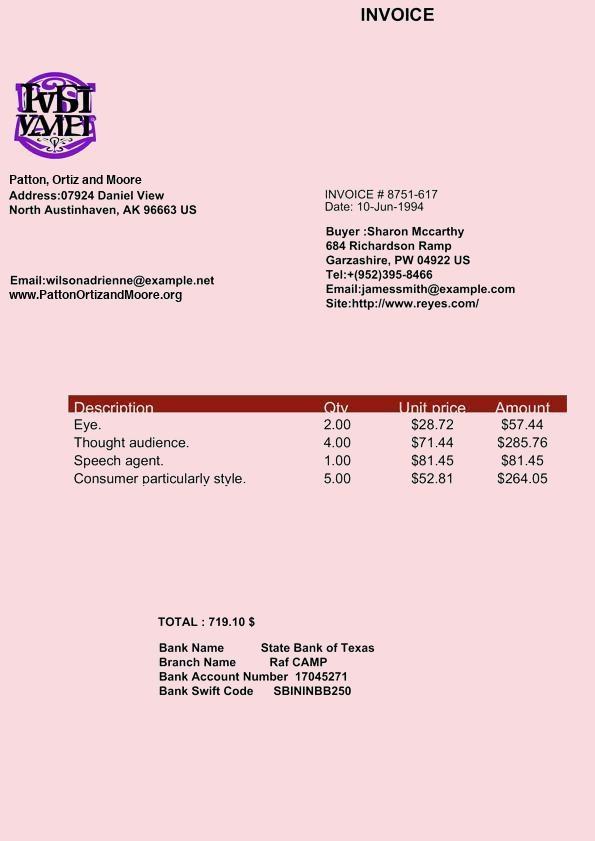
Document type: Invoice